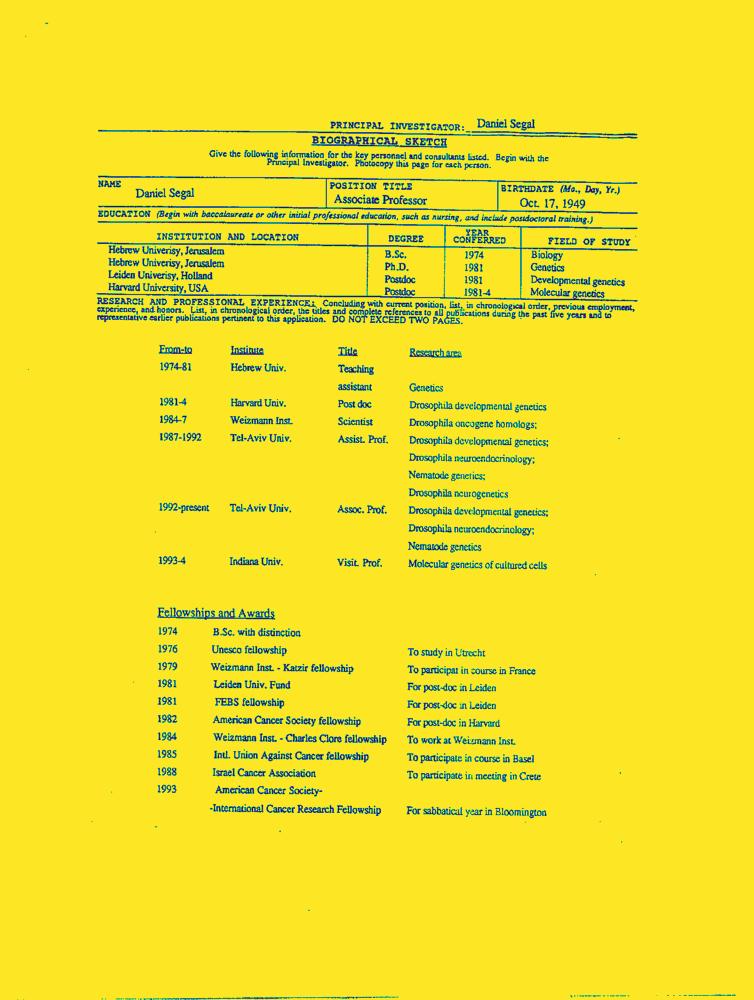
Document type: Resume-Doc